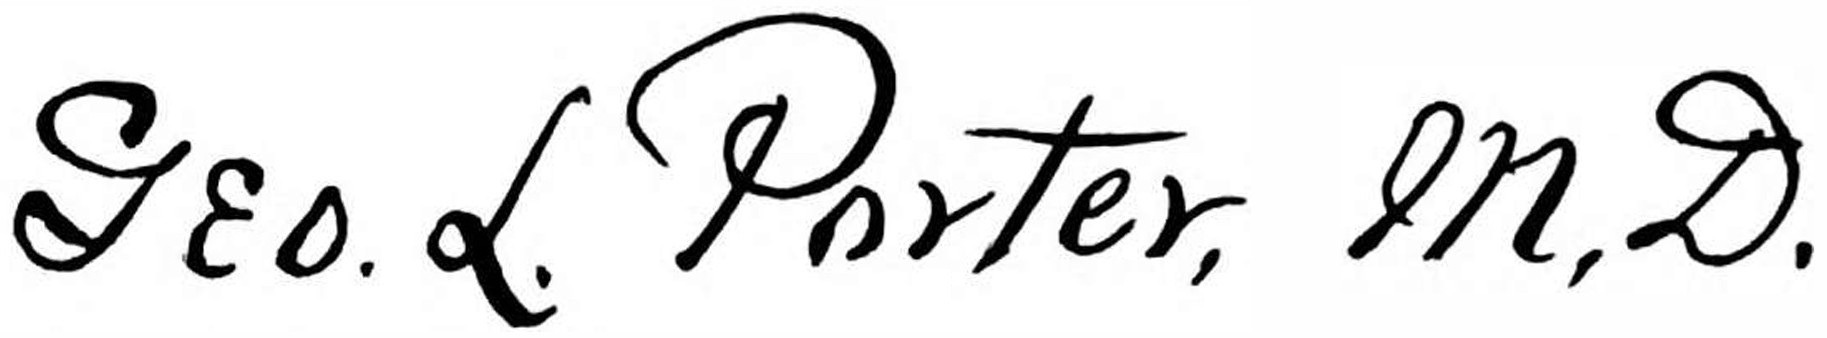
Signature of: george l porter